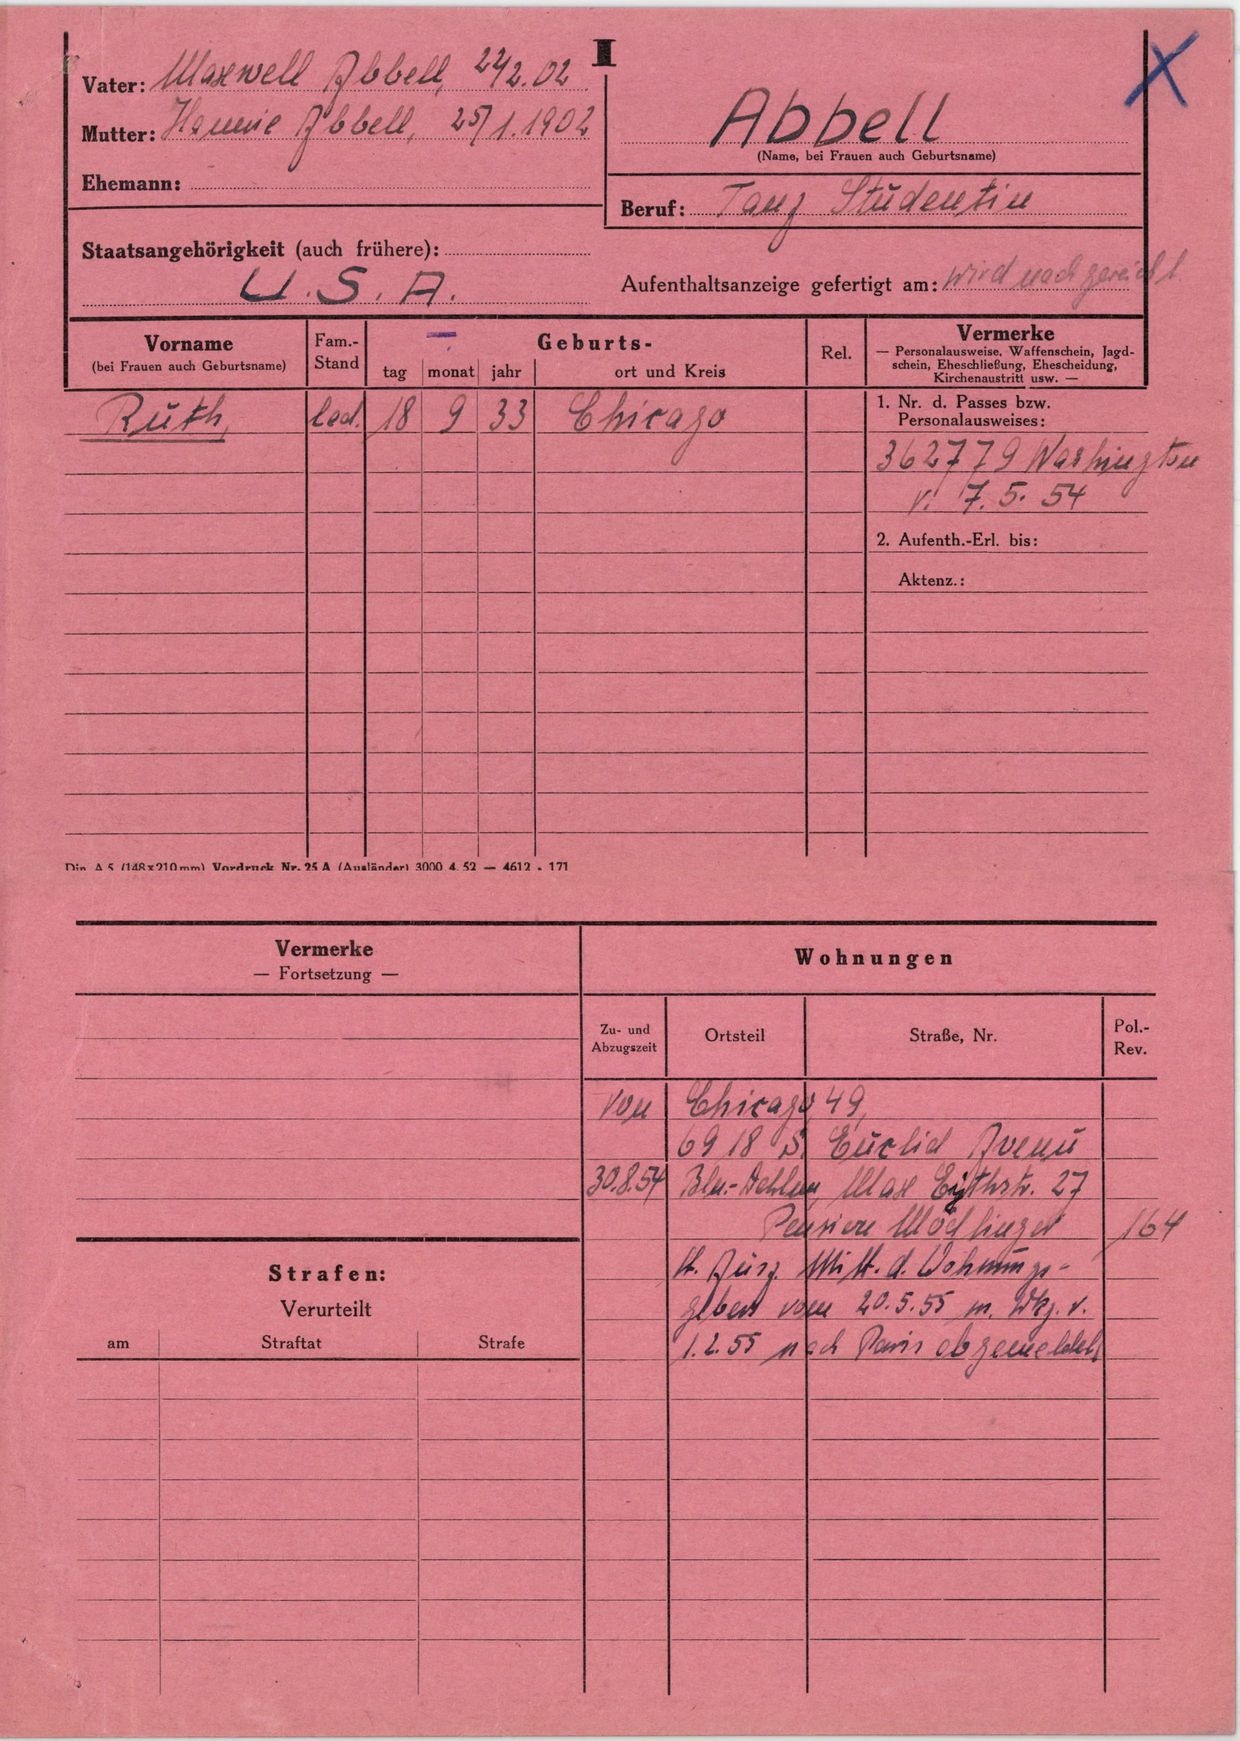
Abbell